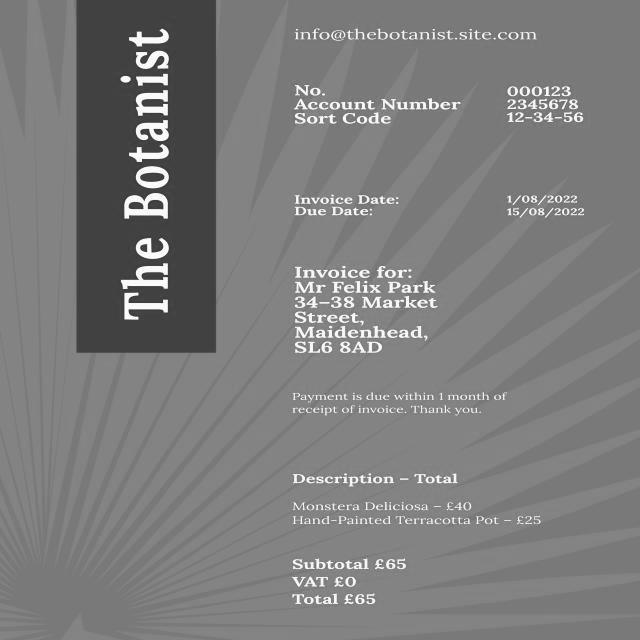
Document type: Invoice